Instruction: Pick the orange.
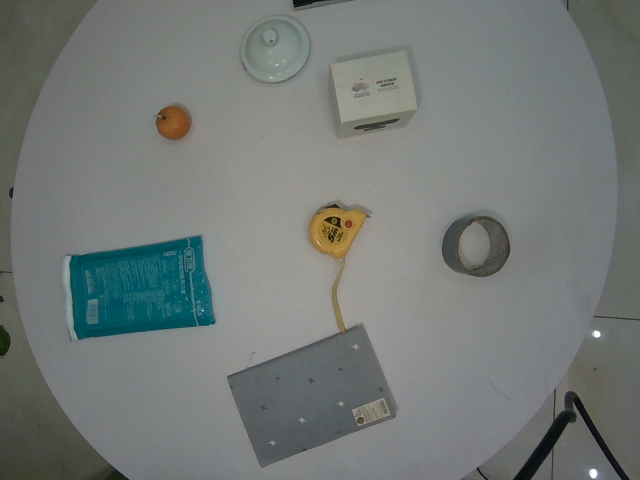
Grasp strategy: vertical